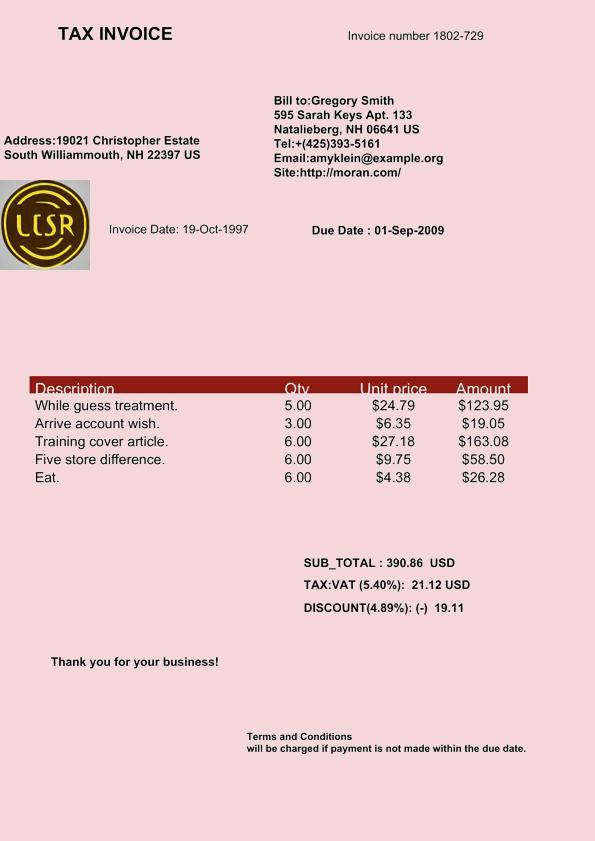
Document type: Invoice